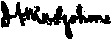
Signature of: januarius macgahan